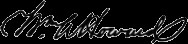
Signature of: william alanson howard